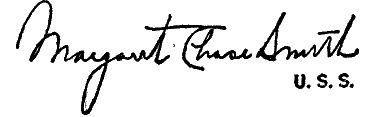
Signature of: margaret chase smith